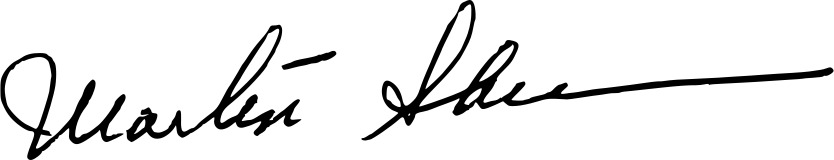
Signature of: martin sheen